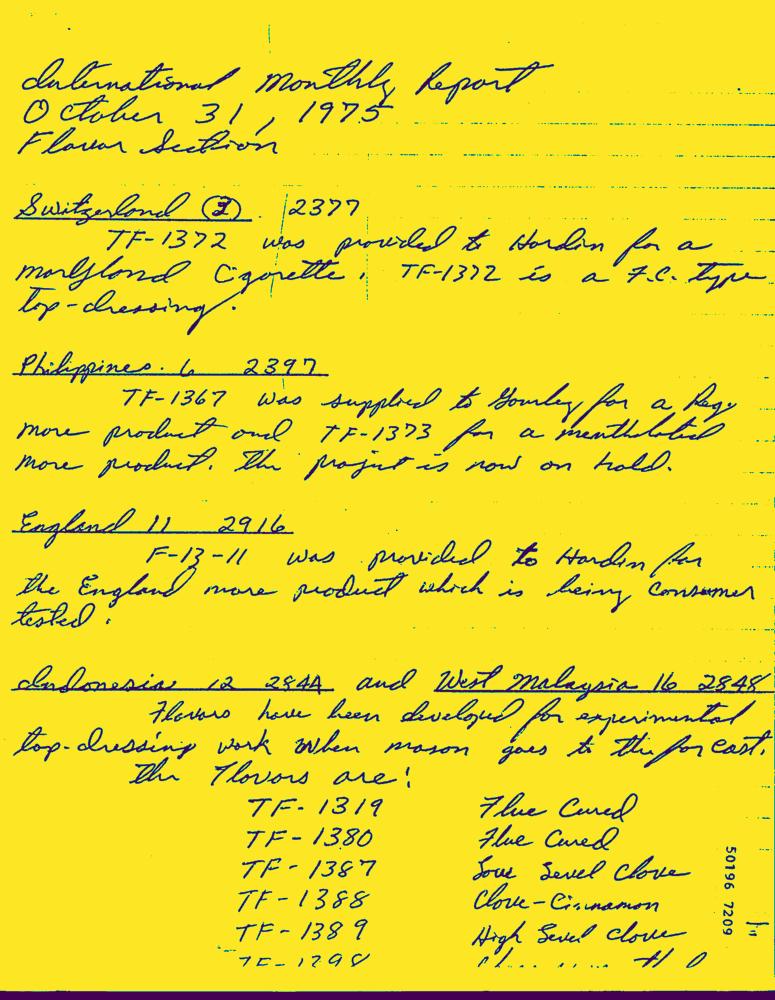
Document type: Hand-Written